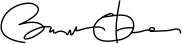
Signature of: barack obama